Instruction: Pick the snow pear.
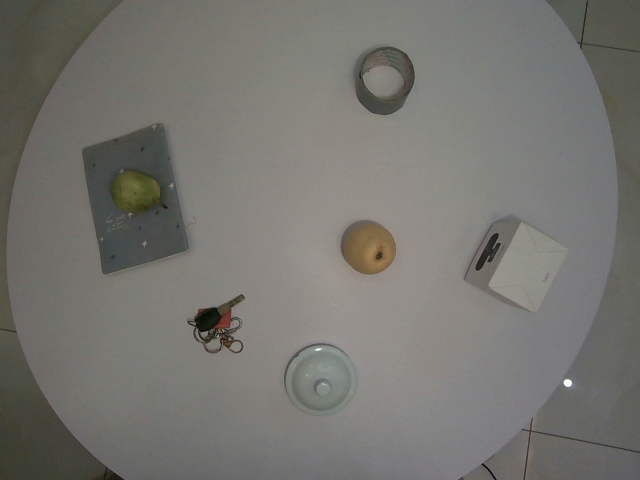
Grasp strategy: vertical